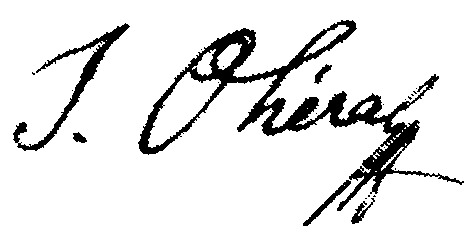
Signature of: jan ohéral